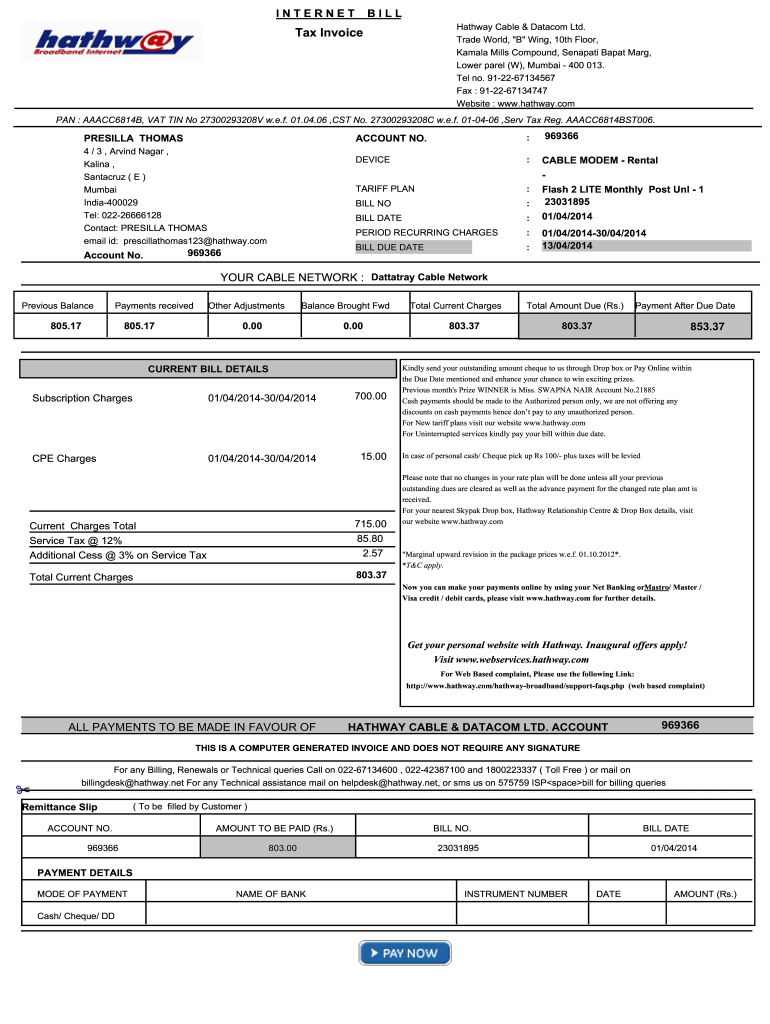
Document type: Invoice